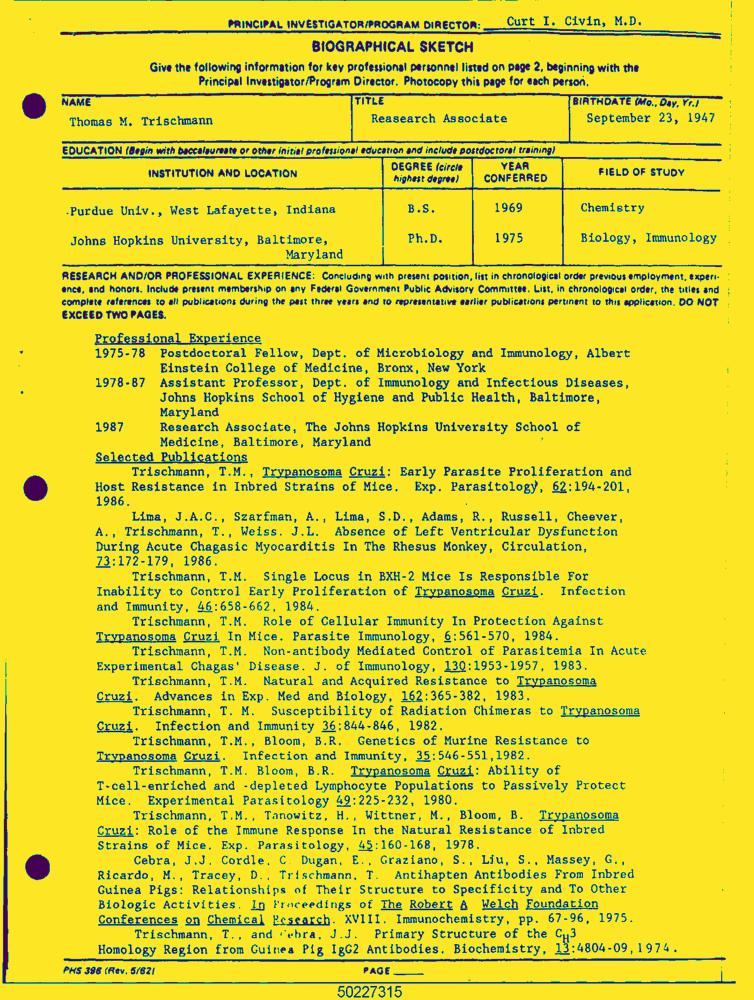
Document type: Resume-Doc